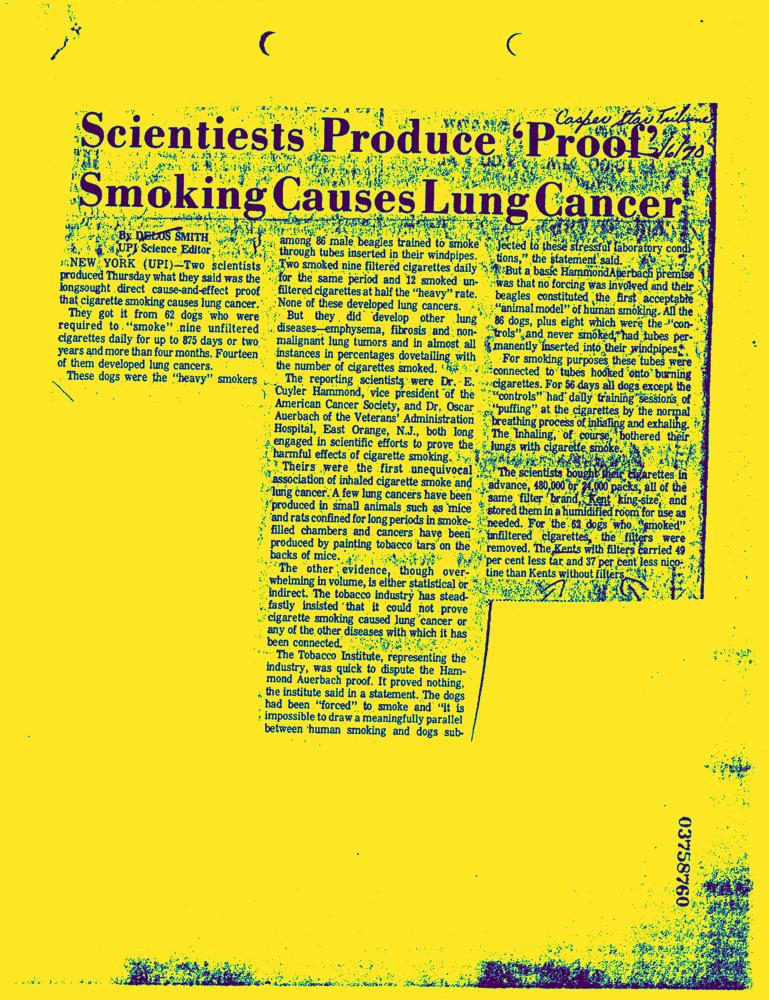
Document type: News-Article